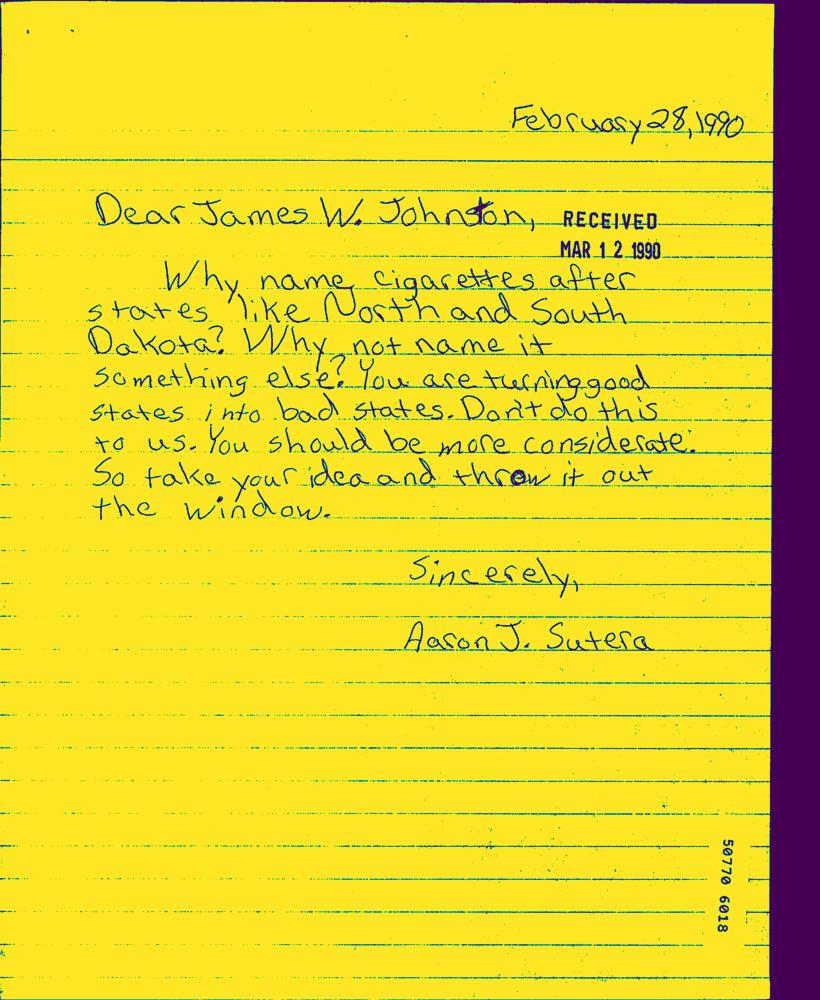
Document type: Hand-Written